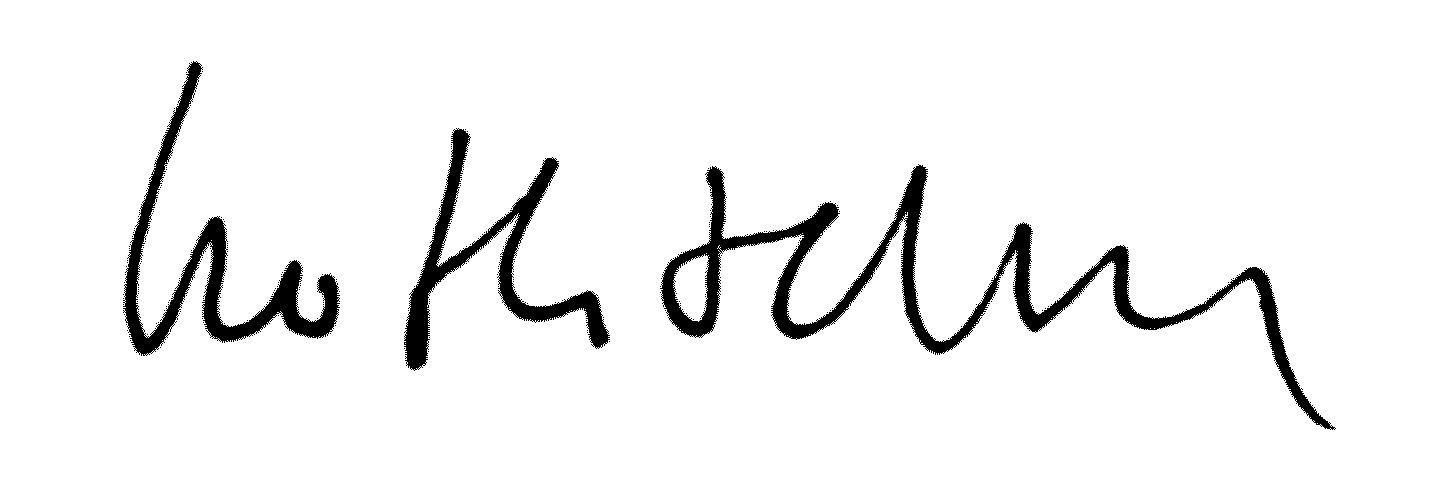
Signature of: fritz dieter rothacker